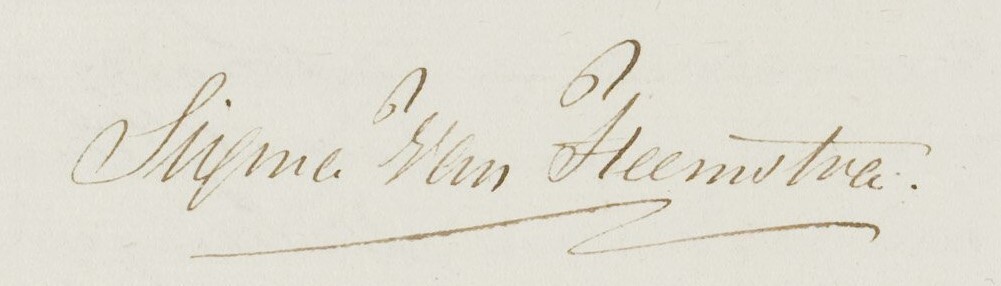
Signature of: age tjepke ruurd sixma van heemstra